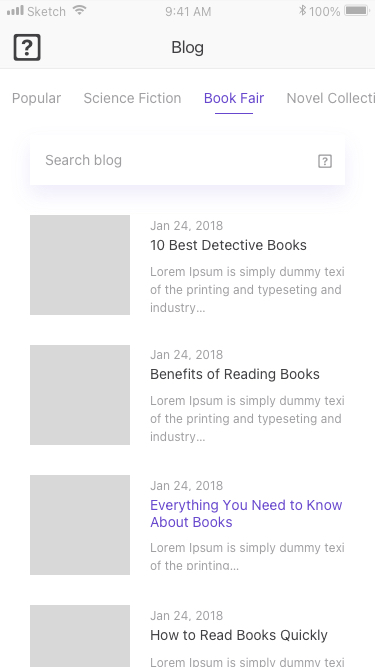
Text in this UI design:
Blog

Book Fair
Science Fiction
Popular
Novel Collections
Search blog

10 Best Detective Books
Jan 24, 2018
Lorem Ipsum is simply dummy texi of the printing and typeseting and industry…
Benefits of Reading Books
Jan 24, 2018
Lorem Ipsum is simply dummy texi of the printing and typeseting and industry…
Everything You Need to Know About Books
Jan 24, 2018
Lorem Ipsum is simply dummy texi of the printing…
How to Read Books Quickly
Jan 24, 2018
Lorem Ipsum is simply dummy texi of the printing and typeseting and industry…
Walton Frick
waltonfrick@gmail.com
Home

About

Categories

Blog

Contact

Log Out
